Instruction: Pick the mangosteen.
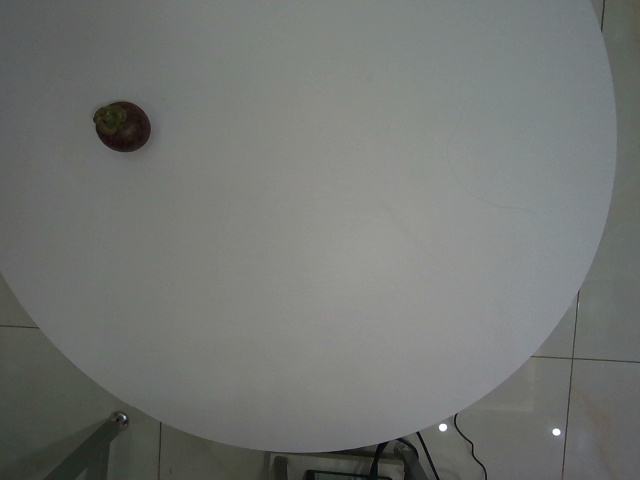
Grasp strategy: vertical